Question: Which state is mentioned in the document?
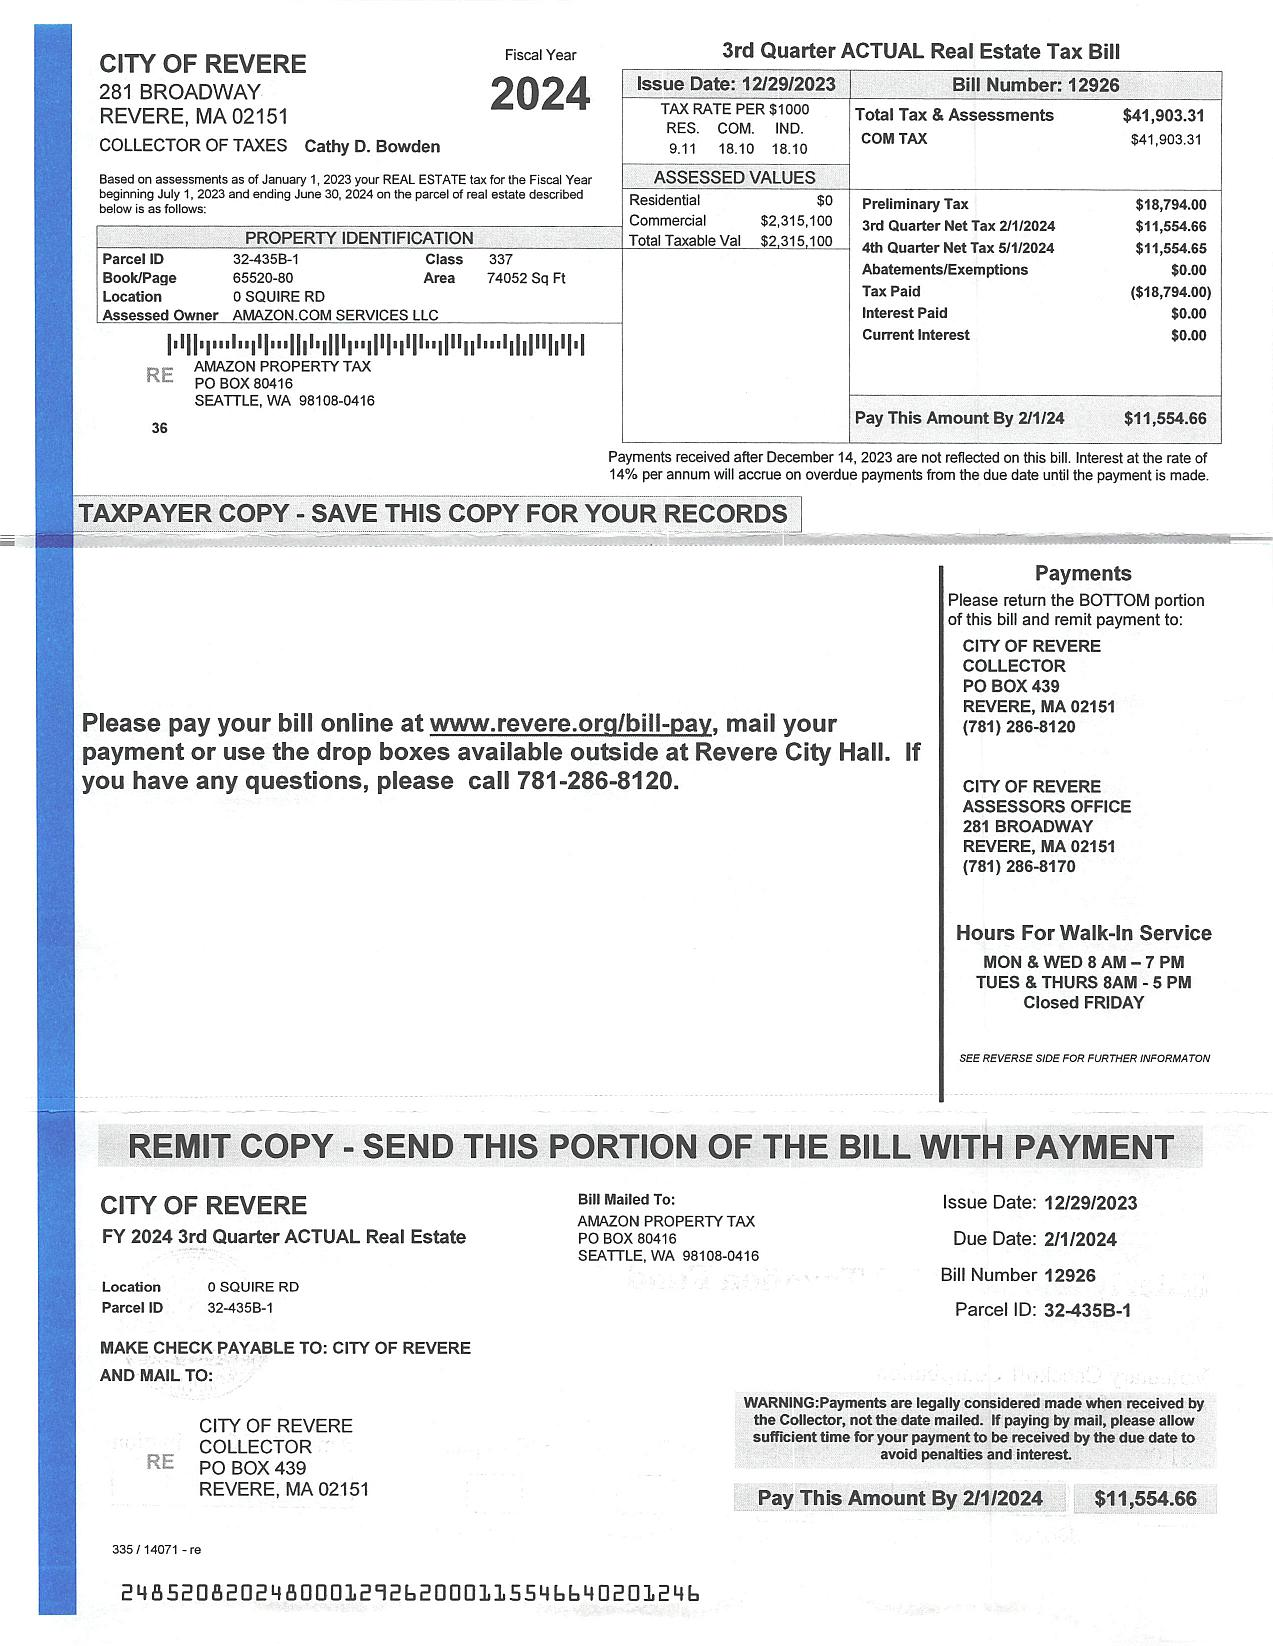
Answer: "MA"